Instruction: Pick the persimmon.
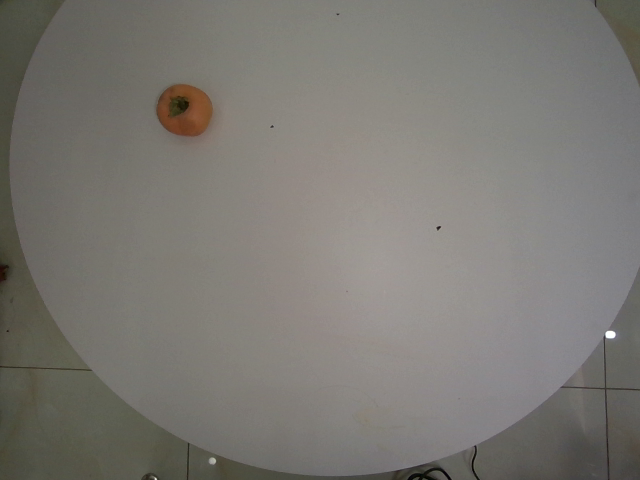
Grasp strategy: vertical